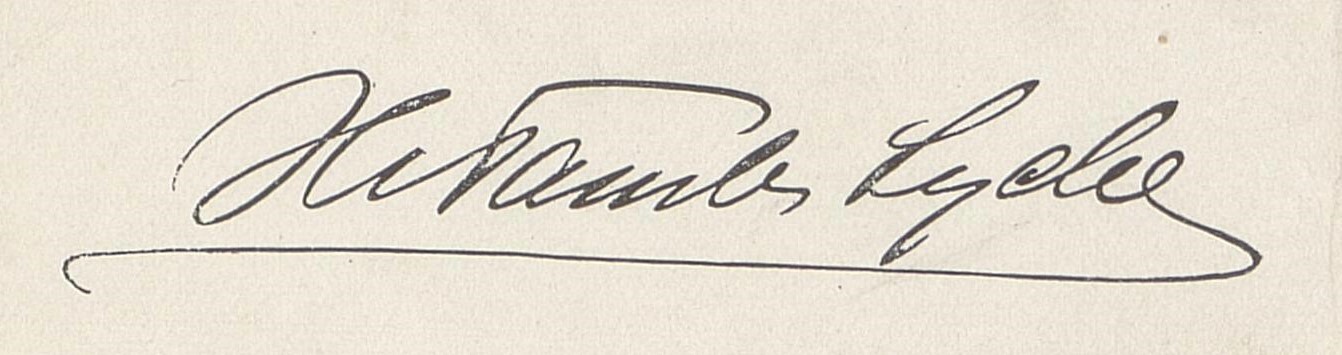
Signature of: hans tambs lyche